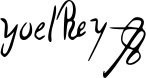
Signature of: charles ii of spain